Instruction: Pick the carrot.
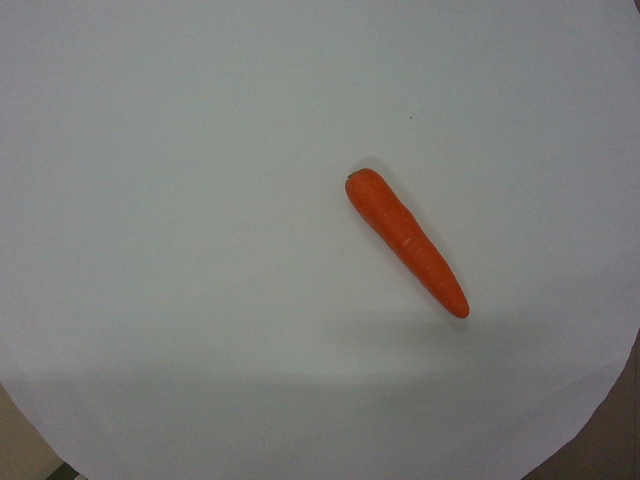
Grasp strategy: vertical